Question: Talk about the condition:
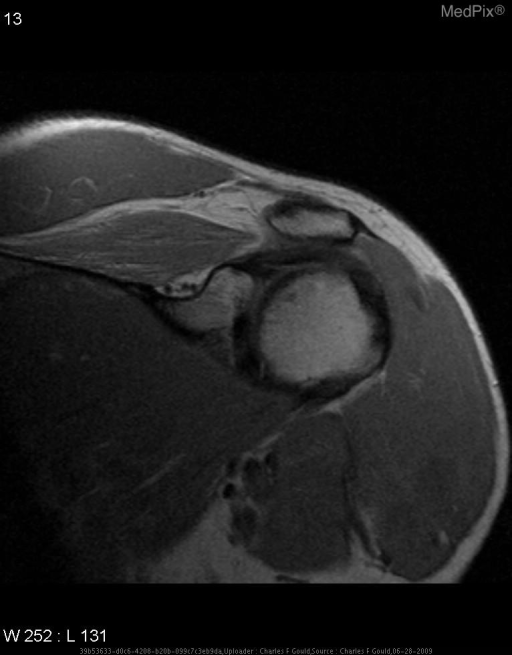
Answer: The disease is discussed as: Parsonage-Turner syndrome is an immune mediated reaction against lower motor neurons of the brachial plexus.  It affects approximately 1% of the general population.  It causes denervation change seen as high signal on fluid sensitive sequences in the early and subacute phases.  This progresses to fatty atrophy in the chronic phase.

It affects all age groups save neonatal.  It is more prevalent in men.  It commonly presents with acute pain following illness injury or trauma.